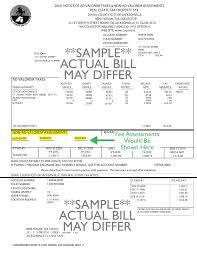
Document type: Invoice